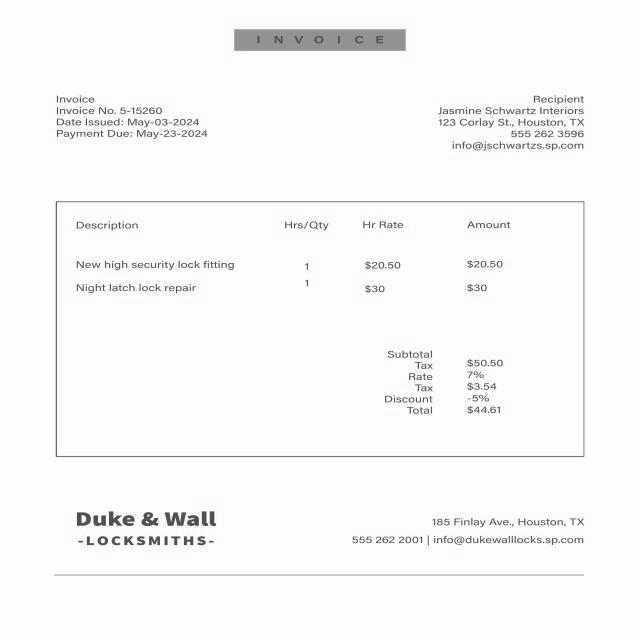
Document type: Invoice